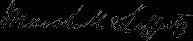
Signature of: marshall lefferts